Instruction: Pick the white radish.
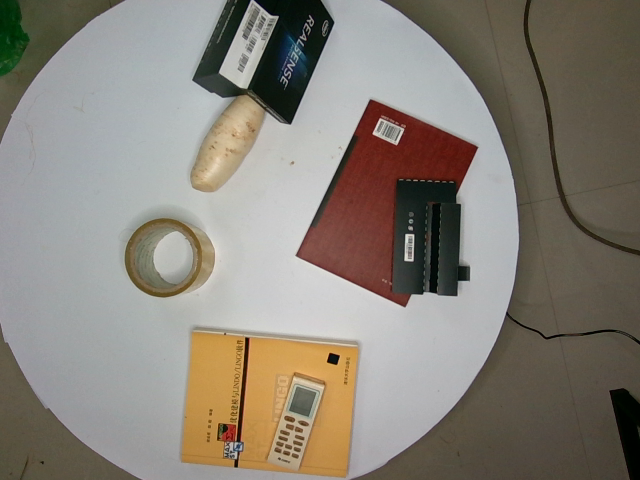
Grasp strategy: vertical